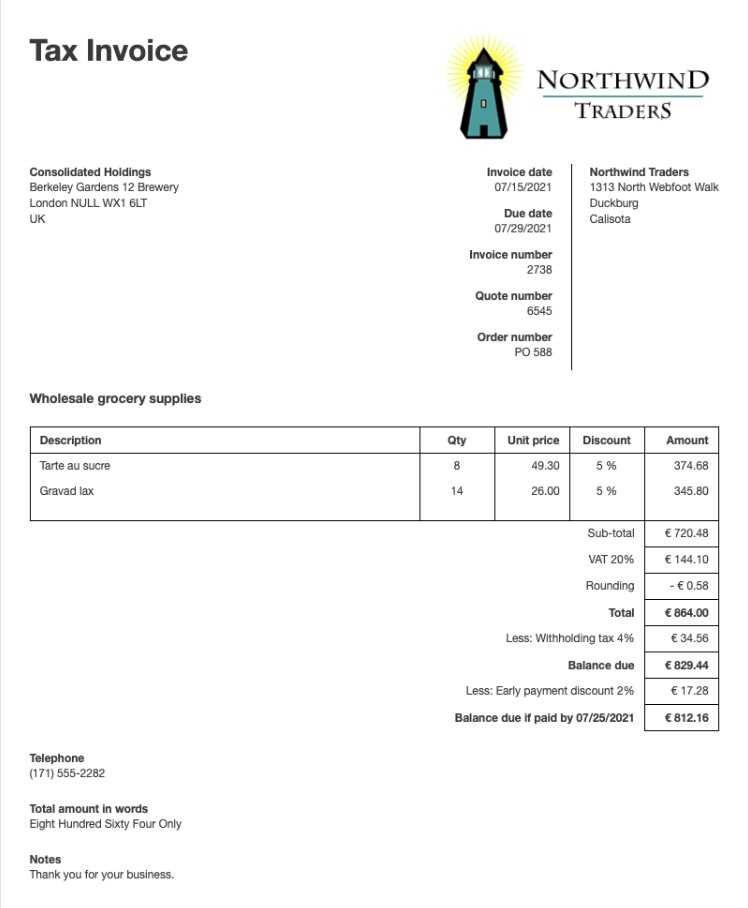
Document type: Invoice